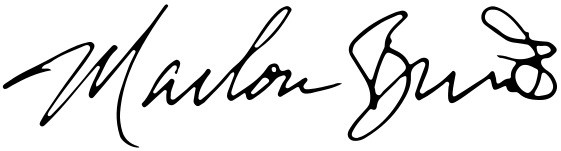
Signature of: marlon brando